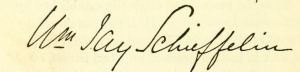
Signature of: william jay schieffelin